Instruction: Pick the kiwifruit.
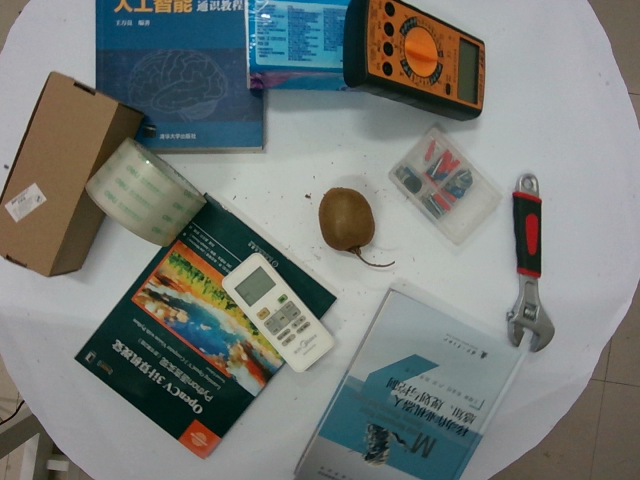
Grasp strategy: vertical